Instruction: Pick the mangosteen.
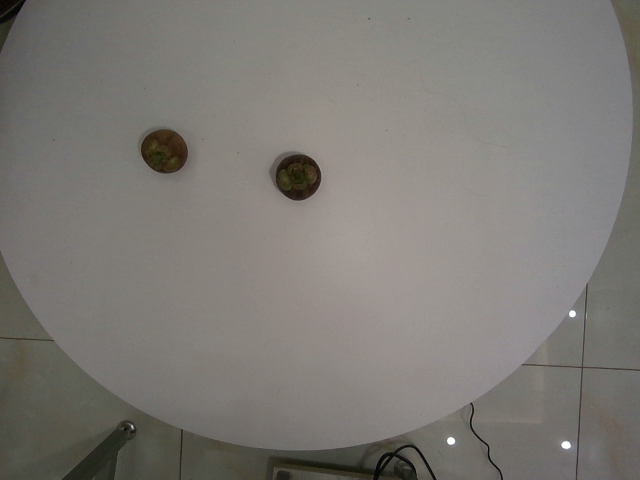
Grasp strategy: vertical